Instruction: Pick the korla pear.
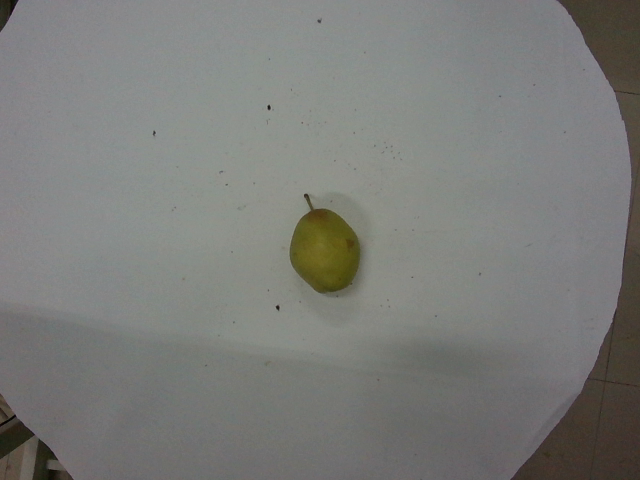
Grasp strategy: vertical